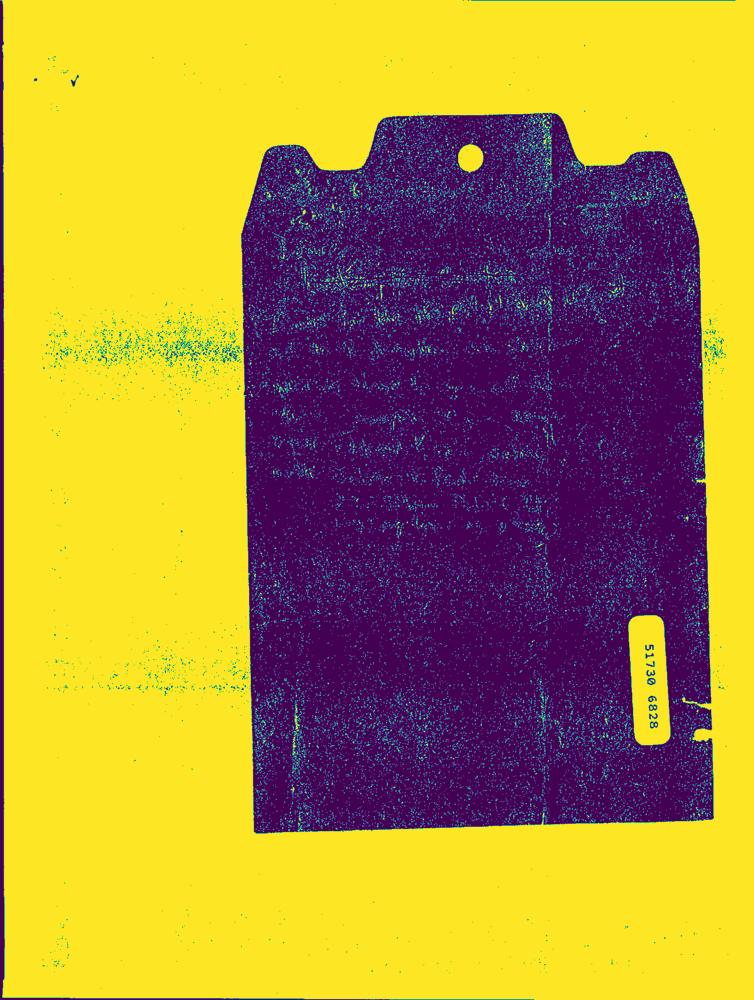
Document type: Hand-Written